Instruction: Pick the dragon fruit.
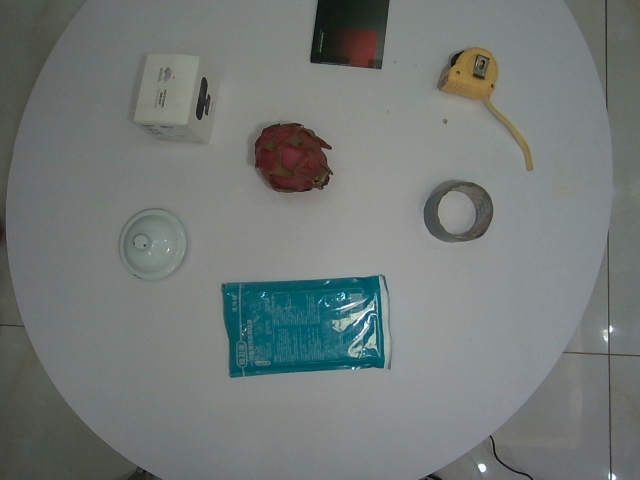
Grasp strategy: vertical